Question: What is the suspected problem?
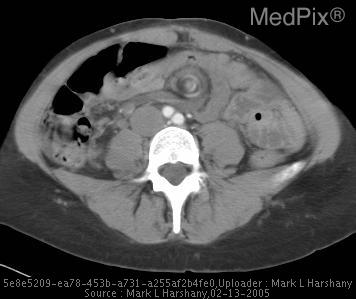
Answer: The findings suggest Early studies demonstrate an internal transmesenteric small bowel hernia without volvulus or ischemia.

Recent study demonstrate the "whirl" sign - indicating twisting of the bowel and, hence, volvulus.  No evidence of intestinal ischemia or necrosis on CT (no submucosal enhancement, bowel wall thickening, free fluid or pneumatosis intestinalis).. Occlusion of SMA. The patient might have a history of 27 y/o woman with sudden onset of periumbilical abdominal pain relieved only by "bending forward".  Previous surgery -  gastric bypass 2 years ago..